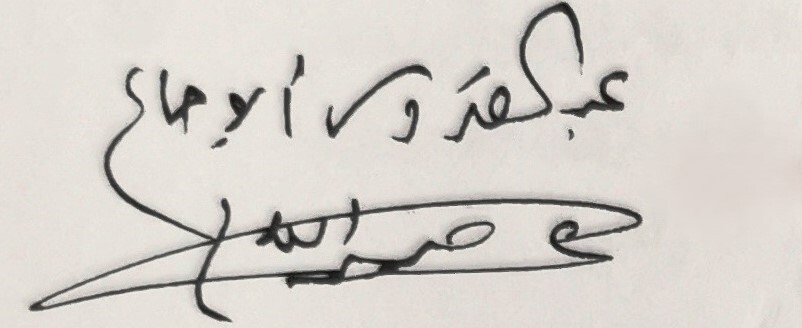
Signature of: ʿabd al qaddūs abū ṣāliḥ